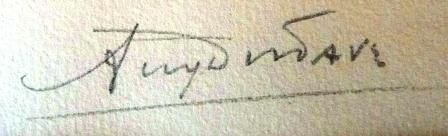
Signature of: auguste distave